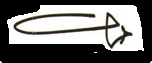
Signature of: adly mansour